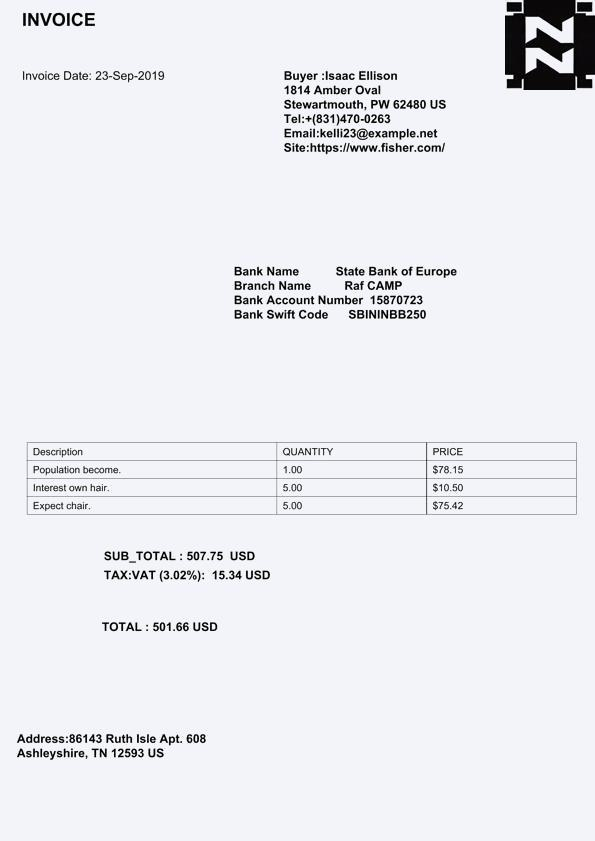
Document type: Invoice